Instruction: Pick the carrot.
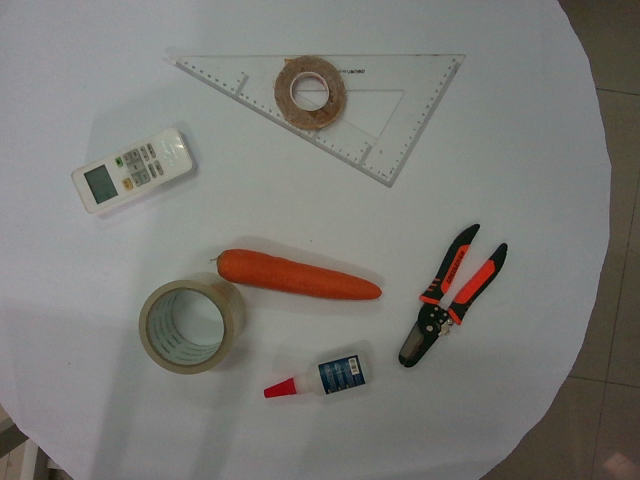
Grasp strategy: vertical